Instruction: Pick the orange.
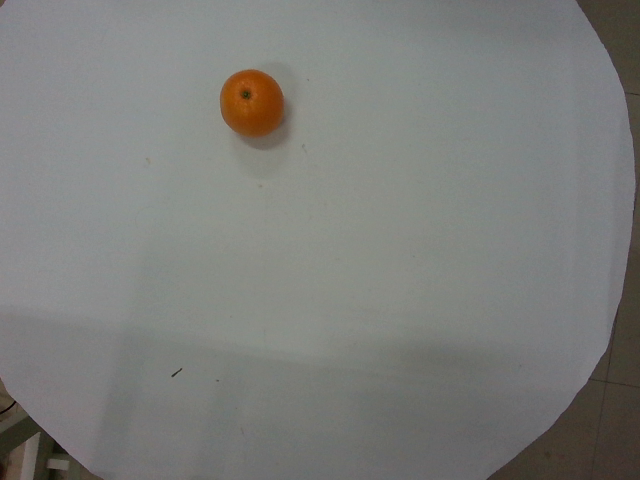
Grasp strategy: vertical